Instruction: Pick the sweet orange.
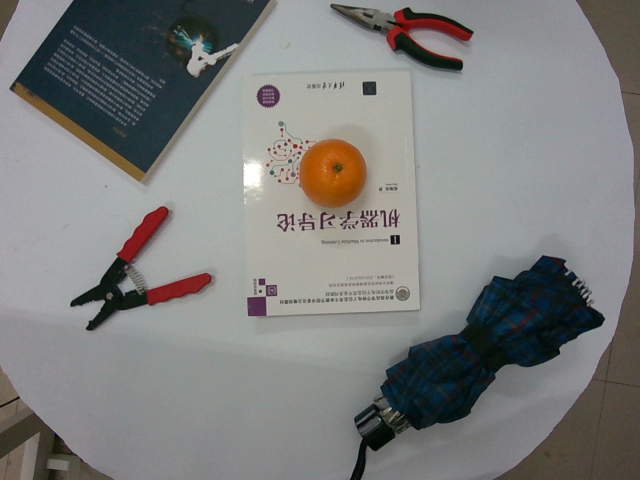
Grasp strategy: vertical